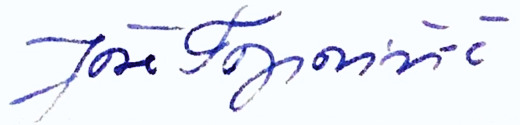
Signature of: jože toporišič